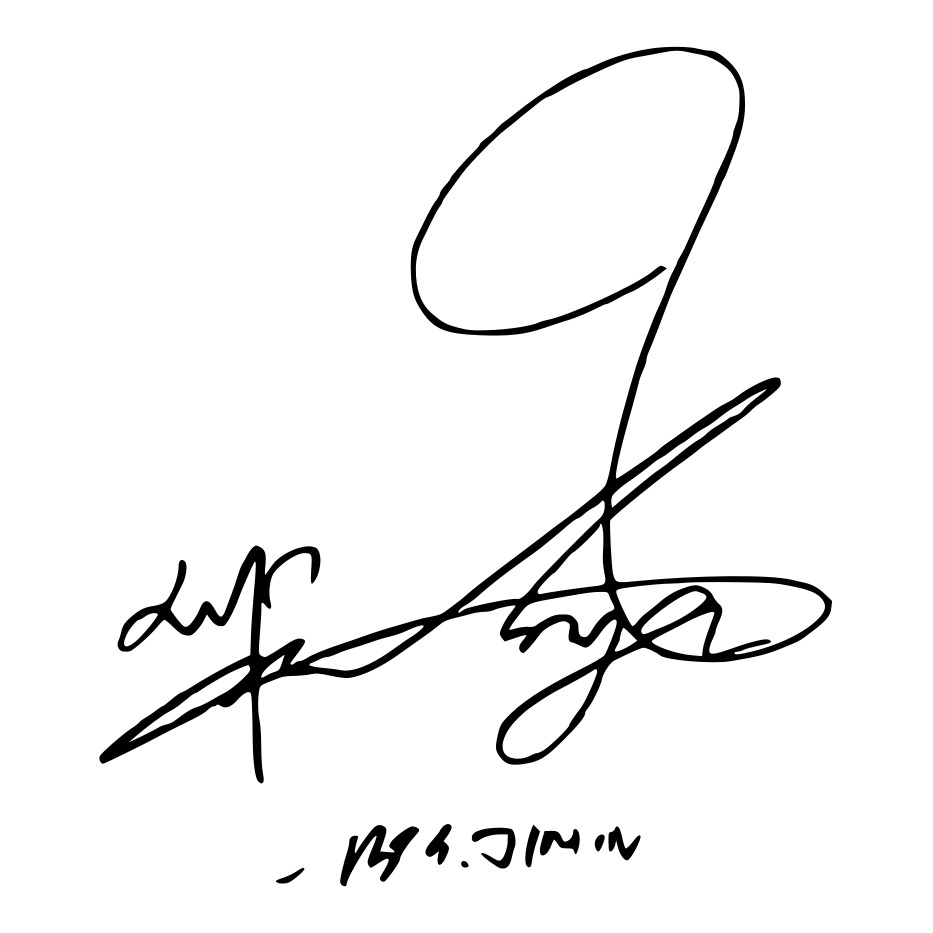
Signature of: jimin